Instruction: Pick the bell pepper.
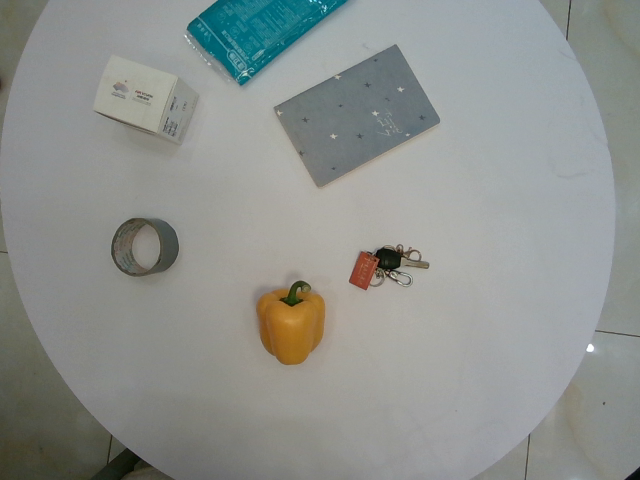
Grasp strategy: vertical